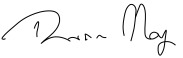
Signature of: theresa may